Question: How is the history relevant to the case?
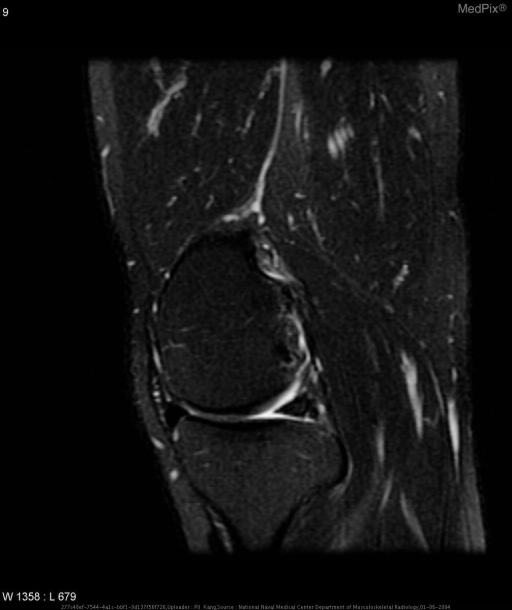
Answer: The patient's history of 39 year-old male with chronic history of left lateral knee pain and locking. is key in understanding the case.